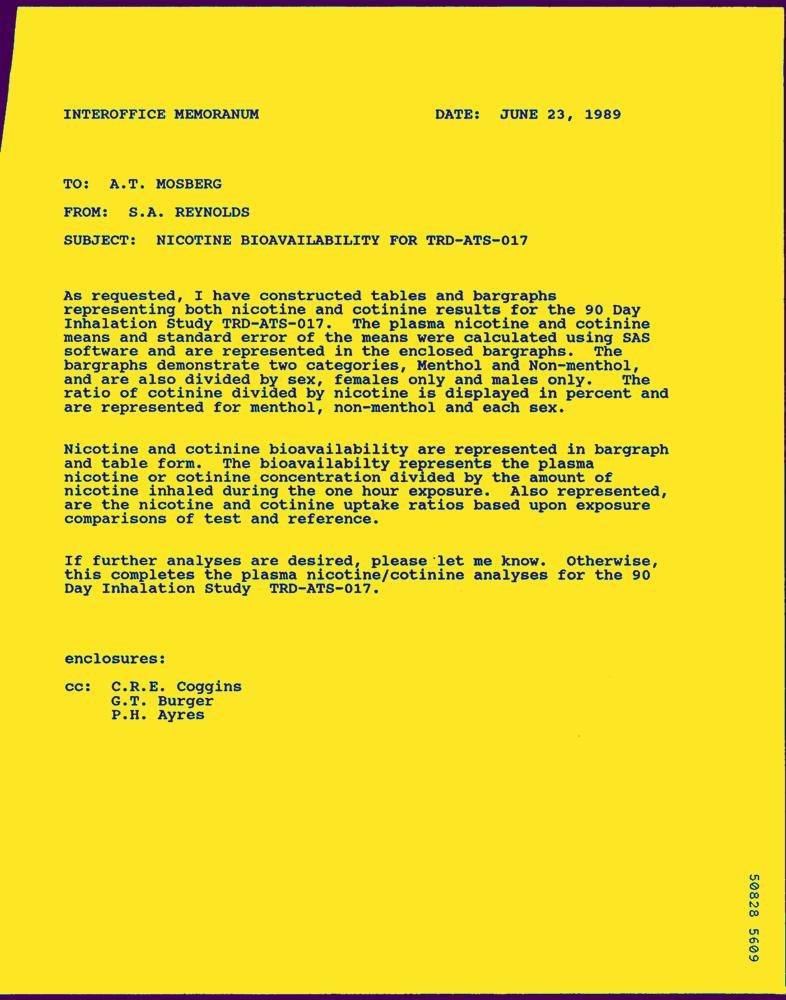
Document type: Letter-Doc